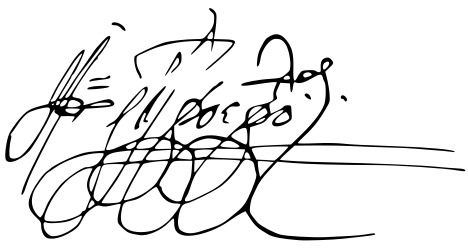
Signature of: radu mihnea